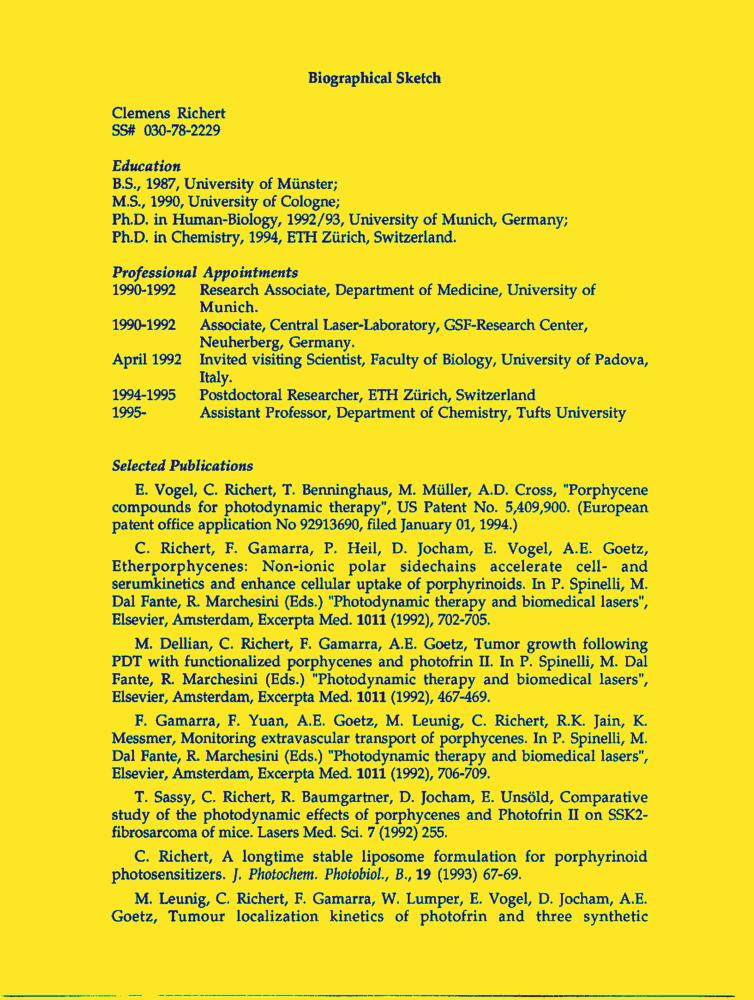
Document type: Resume-Doc